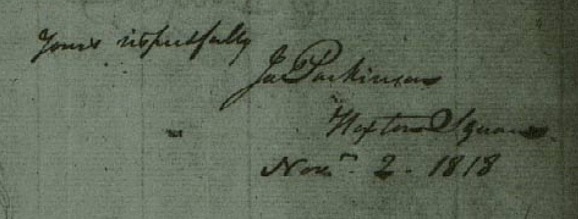
Signature of: james parkinson